Question: What jurisdiction, city, or county is the document associated with?
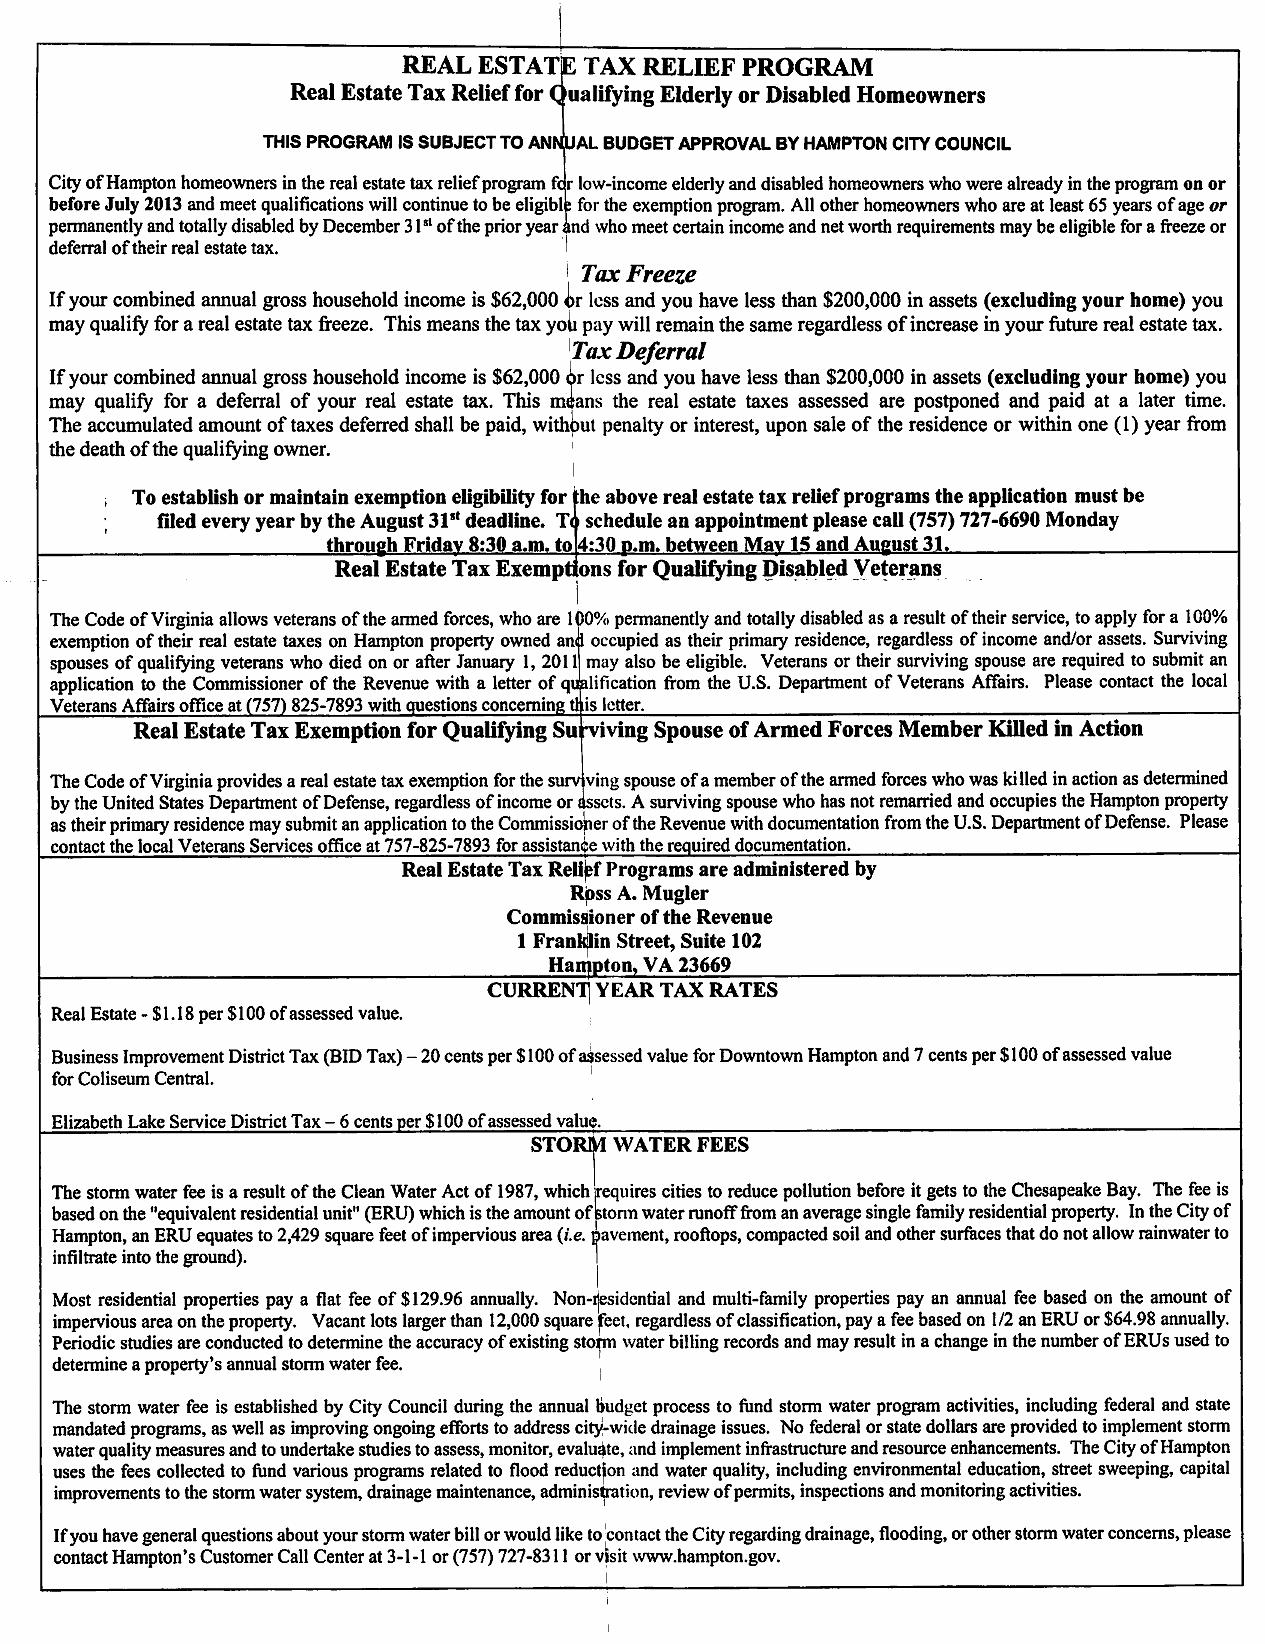
Answer: "Hampton City"